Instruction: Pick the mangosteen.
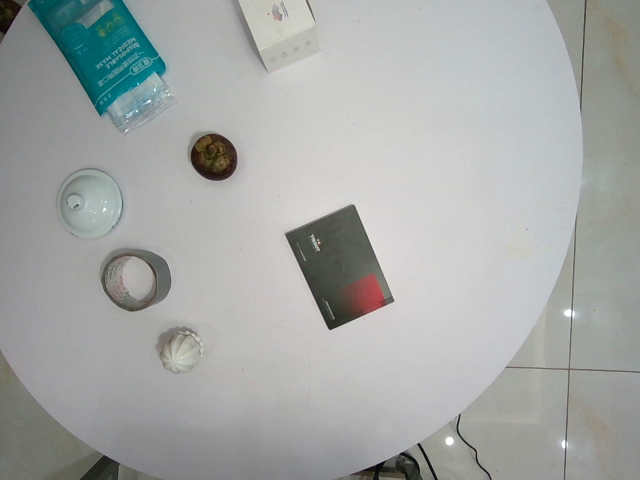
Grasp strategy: vertical